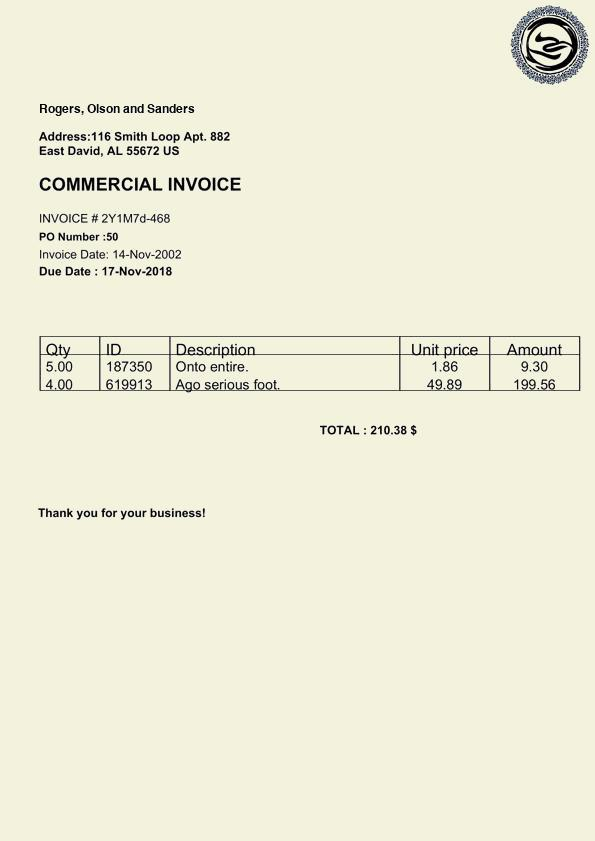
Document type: Invoice